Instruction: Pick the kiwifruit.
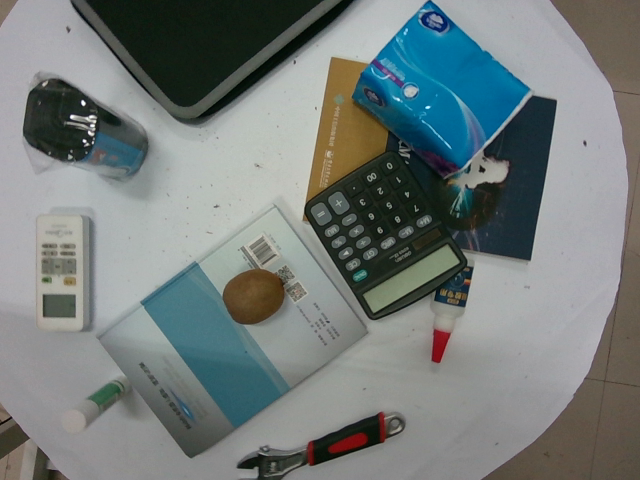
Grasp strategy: vertical